Question: What was observed in the imaging?
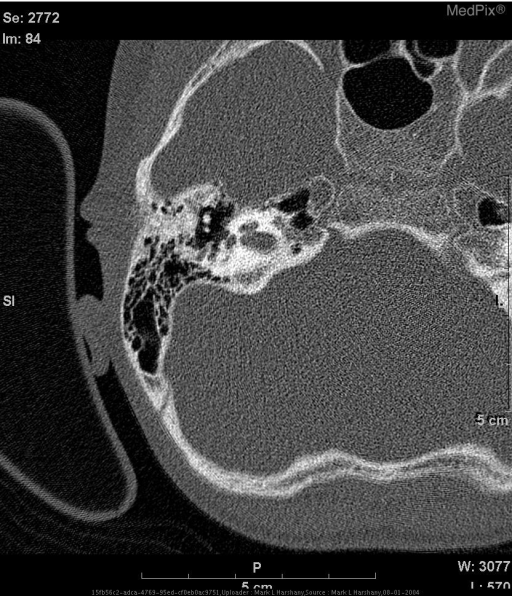
Answer: The imaging shows High-resolution CT through the petrous bone in axial section shows a cystic cochleovestibular malformation of both ears.  The bilateral cochlear turns are incomplete with a small appearance of the apex (last cochlear turn).  The bilateral semicircular canals are abnormal with dilatation of the posterior and lateral semicircular canals. The vesibule is dilated on both sides.  The vestibular aqueduct appears normal.
The findings are bilateral although more pronounced on the right. Right temporal bone - apical segment is small..